Question: What could the diagnosis suggest?
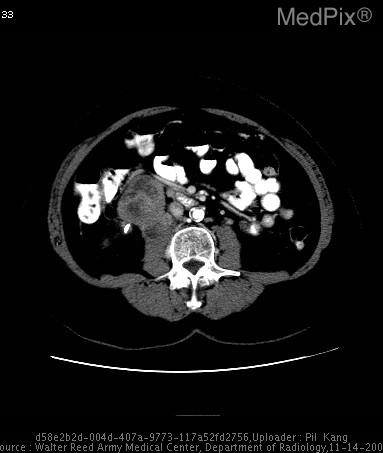
Answer: The possible diagnosis includes leiomyosarcoma
metastatic disease with tumor thrombus
angiosarcoma
high-grade liposarcoma.